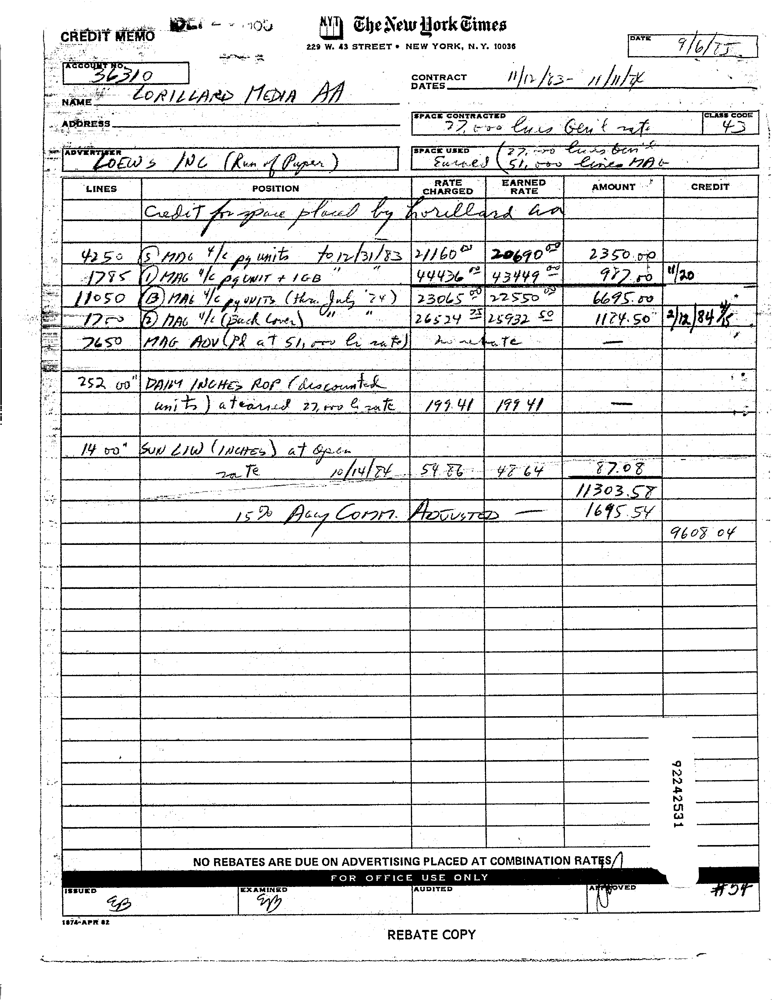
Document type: Invoice